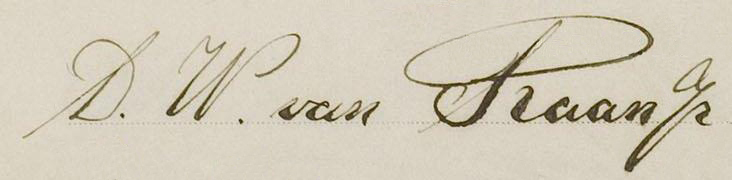
Signature of: david wilhelm wim van raan